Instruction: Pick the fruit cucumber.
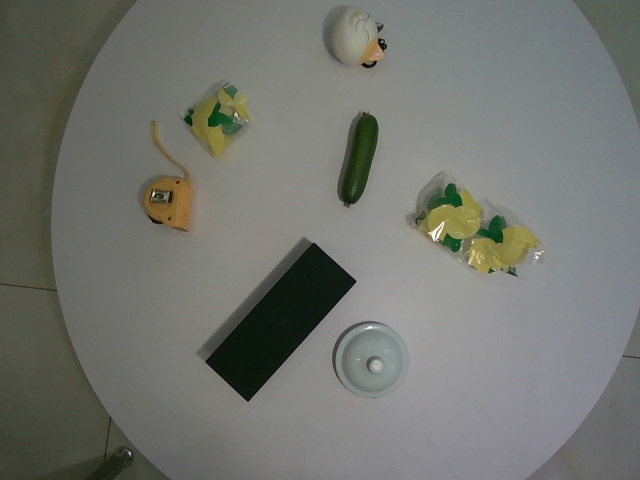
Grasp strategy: vertical